Question: How does the patient history play a role?
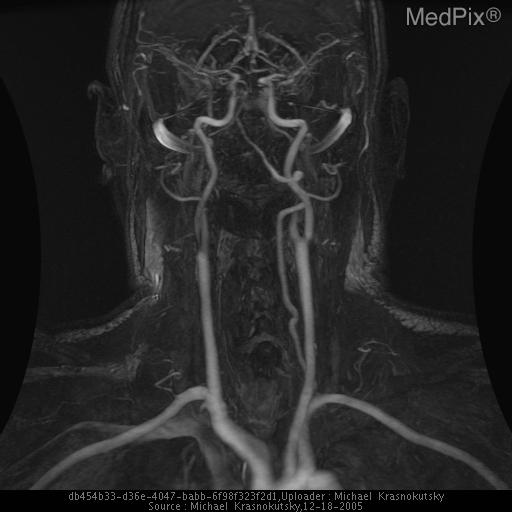
Answer: The patient's history of 58 year old male with one year history of feeling dizzy when turning his head to the right.  His symptoms resolve each time once he returns his head to neutral position.  No symptoms when the head is turned to the left or hyperextended. is key in understanding the case.